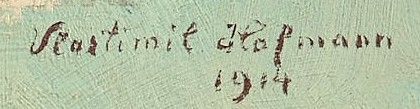
Signature of: wlastimil hofman